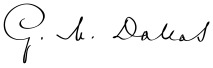
Signature of: george m dallas